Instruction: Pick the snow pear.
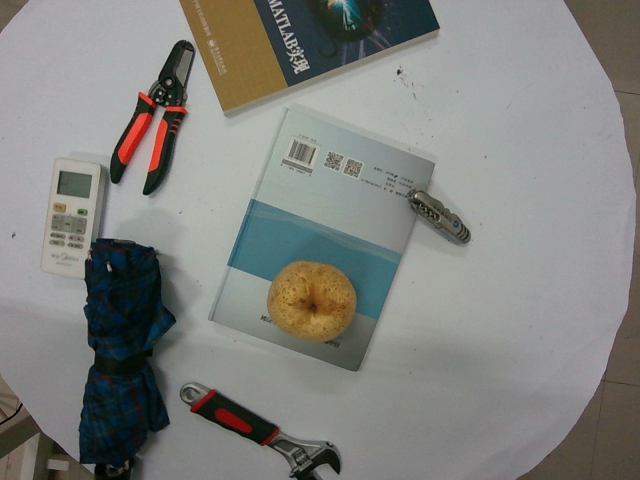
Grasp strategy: vertical